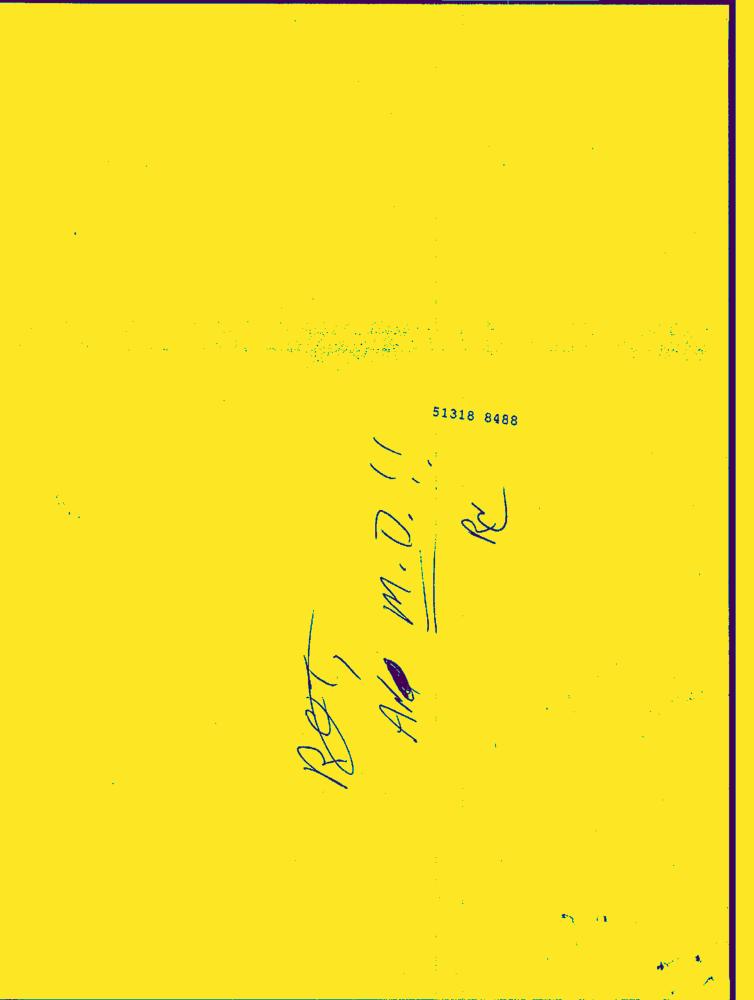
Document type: Hand-Written